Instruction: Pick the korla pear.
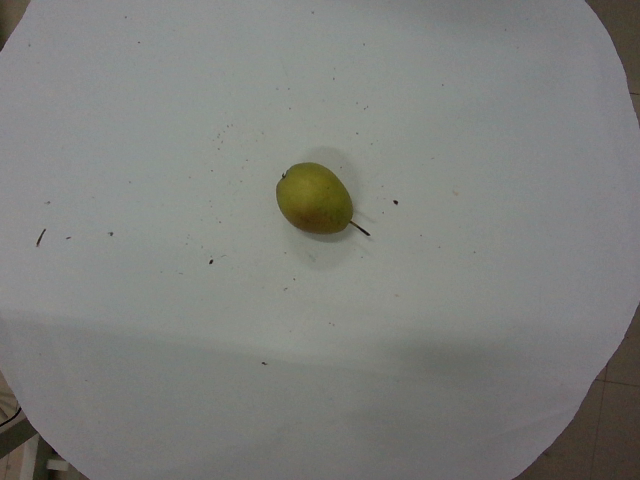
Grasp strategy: vertical